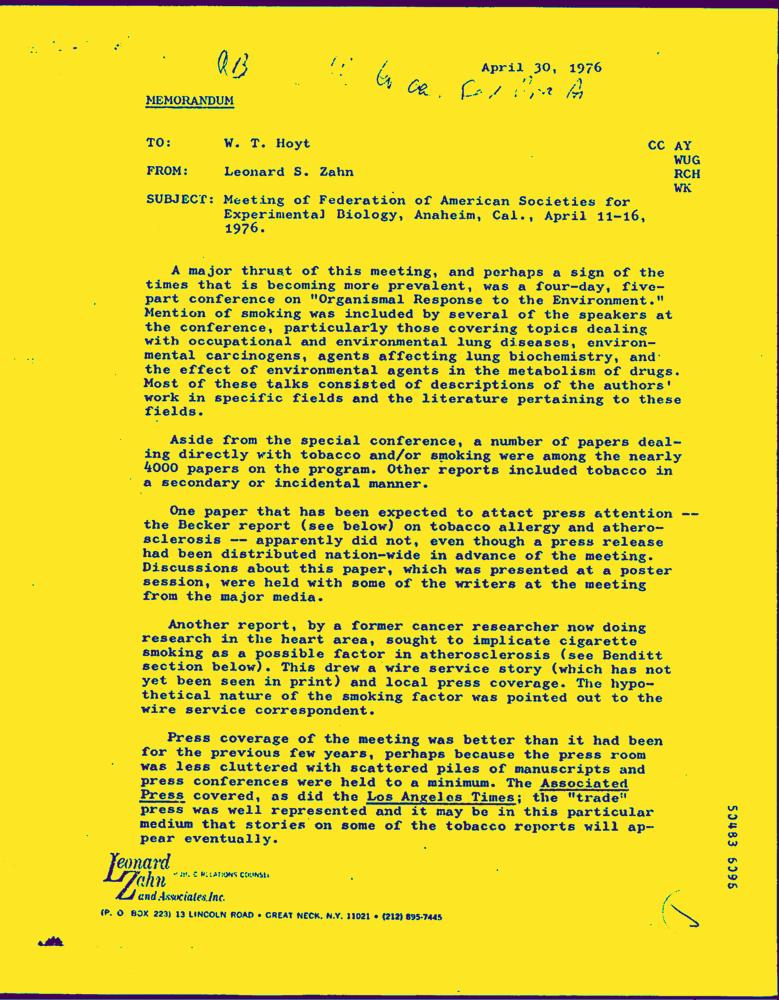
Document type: Letter-Doc